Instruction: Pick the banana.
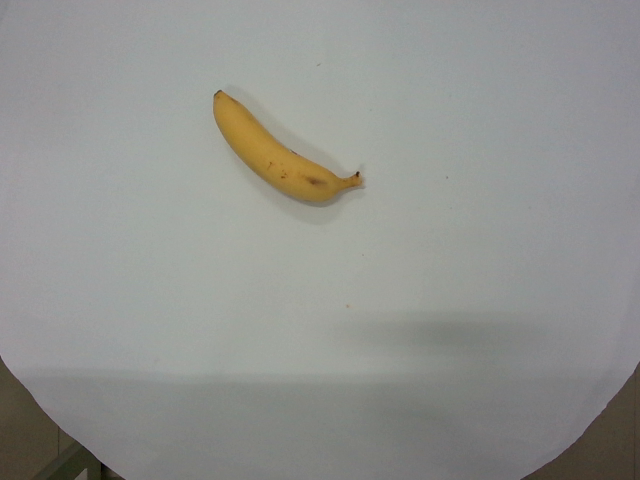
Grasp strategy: vertical